Question: What was observed in the imaging?
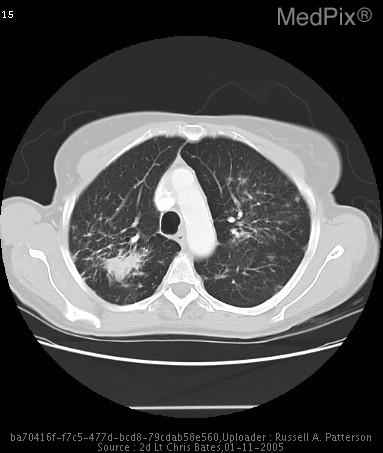
Answer: The imaging shows 1. The parenchyma of the lung demonstrates bilateral upper lobe predominant fibrotic changes with interlobular septal thickening. 2.  Numerous 1 cm nodular densities with in the periphery.
3.  As well as dominant fibrotic masses at the end of the bronchovascular bundle on the right side seen best on image #16 measuring 3.6 cm x 1.7 cm and on the left upper lobe seen best on image #10 measuring 2.4 cm X 1.8 cm with associated traction bronchiectasis, as well as some sparse areas of effected regions within the superior segments of the lower lobes bilaterally as well as the right middle lobe, which appears to have not changed significantly in comparison with the prior CT scan performed on 27 Feb 2002.
4.  No evidence of pleural effusion or pneumothorax.
5.  Mediastinum demonstrates no evidence of lymphadenopathy pathologic by size criteria.
6.  No evidence of axillary lymphadenopathy pathologic by size criteria. Sarcoidosis.